Question: Describe the condition in detail:
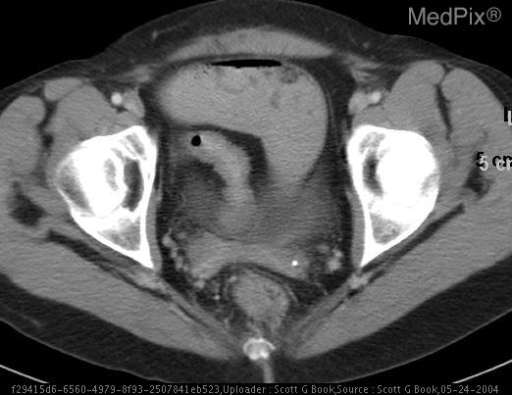
Answer: The disease is discussed as: Pathology: Crohn disease is a chronic inflammatory process of the bowel that can affect any part of the GI tract from the mouth to the anus. It is likely multifactoral including  genetic influence, dysfunctional immune response, enteric normal flora bacteria, and other environmental factors.  It is believed to be the result of an imbalance between inflammatory and anti-inflammatory mediators. Most cases involve the small bowel, particularly the terminal ileum. Crohn disease typically affects the bowel asymmetrically, involving the mesenteric side more severely than the antimesenteric border. Although any area of the GI system may be affected, the most common site of disease is the ileo-cecal region, followed by the colon.  Microscopically, the initial lesion appears as a focal inflammatory infiltrate around the crypts, followed by ulceration of superficial mucosa, then by deeper invasion and non-caseating granulomas. Grossly, the early abnormality is hyperemia and edema of the involved mucosa. Later, superficial ulcers form, which become deep serpentine linear ulcers located both longitudinally and transversely giving the mucosa a “cobblestone” appearance. The lesions are often segmental; being separated by healthy areas, hence the term “skip lesions”. Transmural inflammation results in thickening of the bowel wall and narrowing of the lumen. As the disease progresses, it is complicated by obstruction, fistula formation, abscess formation, adhesions, and malabsorption.

Clinical: The characteristic presentation of Crohn disease is with abdominal pain and diarrhea, which may be complicated by intestinal fistula formation, obstruction, or both. Unpredictable flares and remissions with a long course characterize Crohn’s. Treatment is generally medical including antidiarrheal, anti-inflammatory, and sometimes antibiotics. Chronic complications include fistulas, adhesions, and marked luminal narrowing with partial bowel obstruction which may require surgery.

Radiographic findings:
Radiological evaluation includes diagnosis, evaluation of distribution, and evaluation for complications. The distribution of small bowel Crohn’s disease is best assessed by enteroclysis and CT. The terminal ileum is nearly always involved in small bowel disease and is the only site in up 30 % of patients.

Small bowel contrast studies: The sensitivity of enteroclysis is reported as very good in detecting Crohn’s disease but often does not correlate well with disease activity. Superficial abnormalities include thickened folds due to mucosal edema, transverse and longitudinal ulcers, punctate collections of barium, and small nodules. Transmural abnormalities include deep fissures and penetrating ulcers.  Cobblestoning results from intersecting longitudinal and transverse ulcers with intervening heaped-up edematous tissue.  Deep ulcerations may result in fistulae. Thickened bowel may appear as separations of loops. Luminal narrowing is always present resulting from spasm and edema during the acute phase or fibrotic strictures in chronic disease. Ileitis can also manifest as a “sting sign” on barium study secondary to spasm or fibrotic stricture fromation.  The mesenteric aspect and adjacent mesentery are commonly affected more than the antimesenteric border. Extramural mesenteric inflammation and abscesses may induce compression and displacement of bowel loops.

Cross sectional imaging: Both CT and MR imaging are reported to have a sensitivity of over 95% for the detection of Crohn disease.  At more advanced stages, CT and MR imaging can help identify and characterize pathologically altered bowel segments as well as extraluminal lesions including abscesses, fat stranding, and adenopathy.  Cross sectional imaging can also clearly depict inflammatory lesions and conditions that require elective gastrointestinal surgery, aiding in treatment planning.